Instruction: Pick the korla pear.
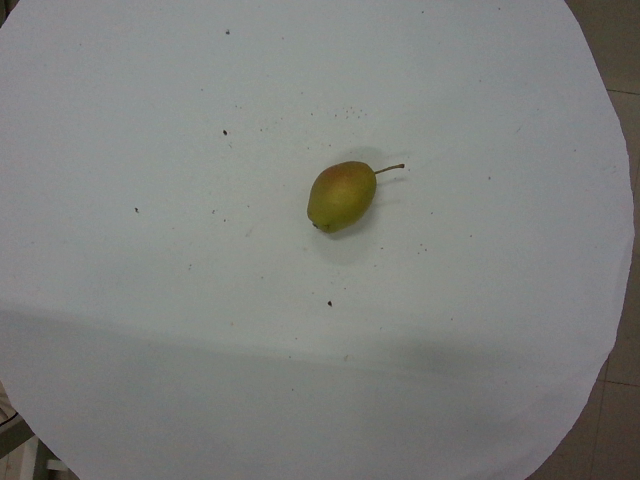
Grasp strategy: vertical